Question: What appears to be the issue?
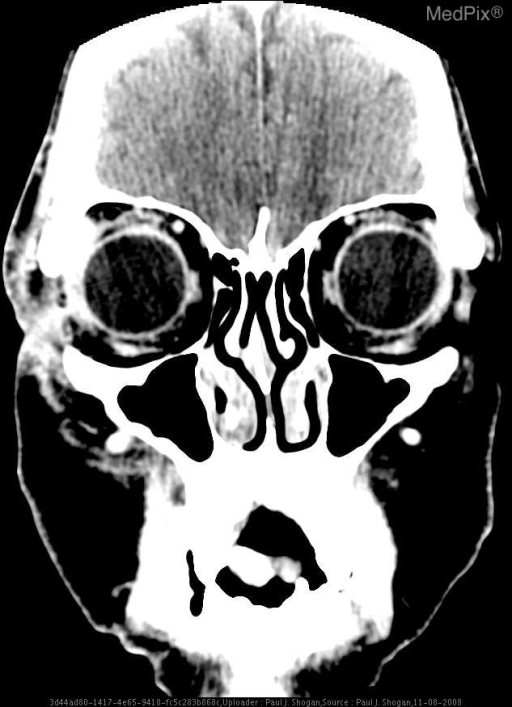
Answer: The findings suggest Contrast enhanced axial and coronal CT images reveal abnormal infiltration and thickening of the right preseptal soft tissues, extending into the right medial canthus. No postseptal extension is noted.  No peripheral enhancing fluid collections are seen.   Additionally, images demonstrate an enhancing lentiform mass along the superoposterior aspect of the right globe.. Contrast enhanced axial and coronal CT images reveal abnormal infiltration and thickening of the right preseptal soft tissues, extending into the right medial canthus. No postseptal extension is noted.  No peripheral enhancing fluid collections are seen.. The patient might have a history of 58 yo woman with orbital cellulitis preceded by open lesion inferior to right eye..